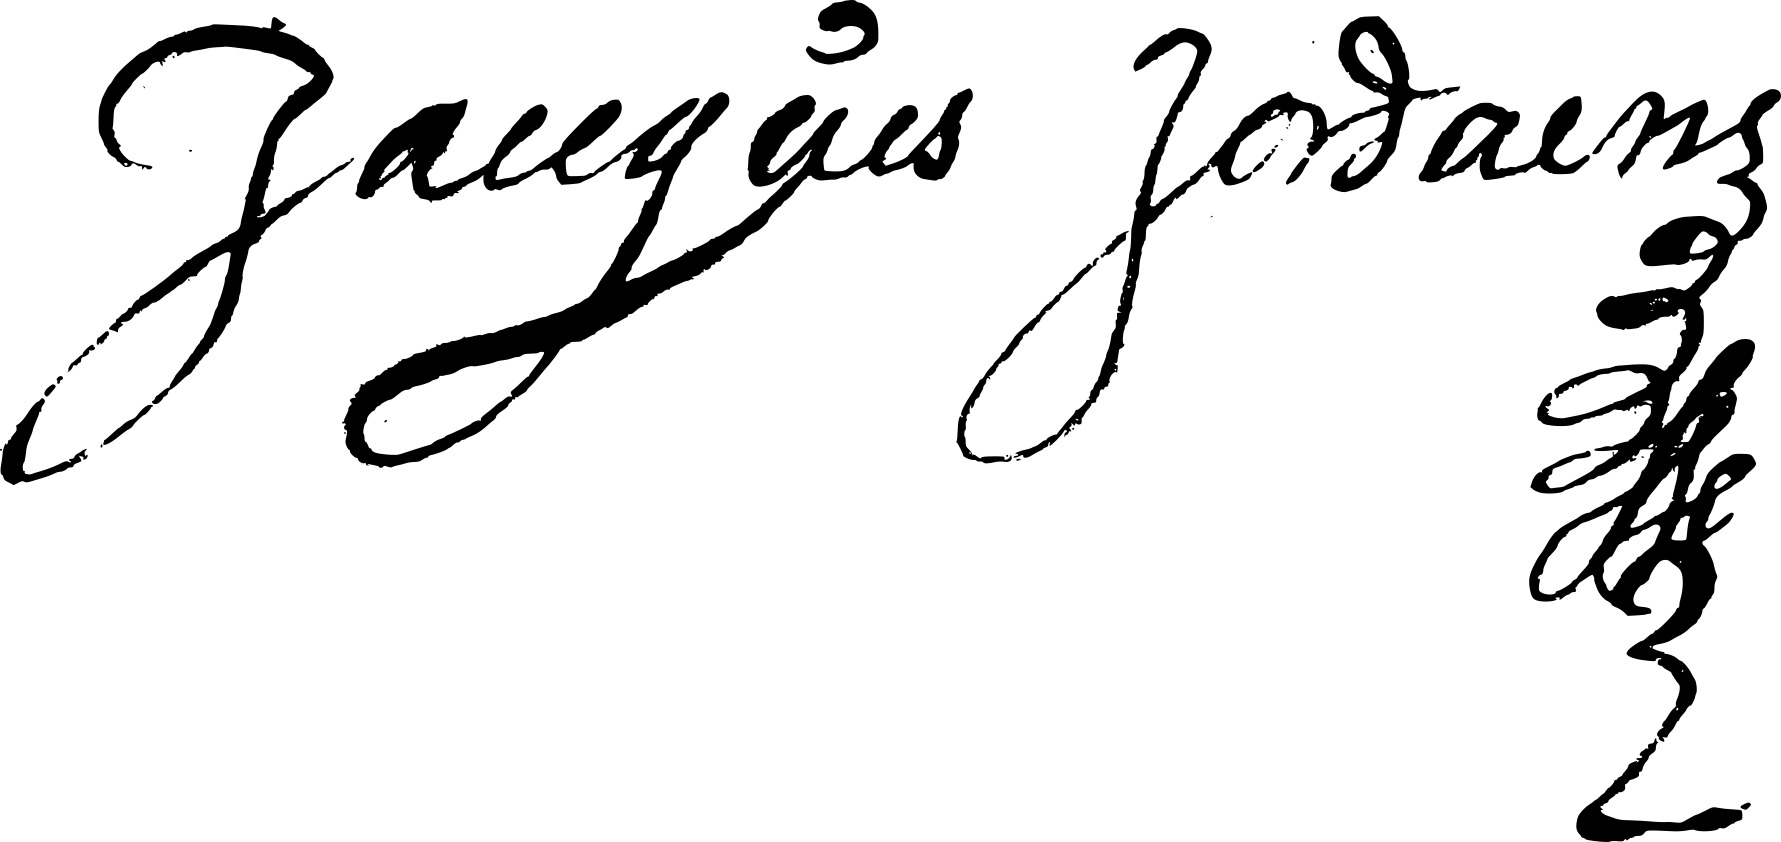
Signature of: jacob jordaens